Question: What appears to be the issue?
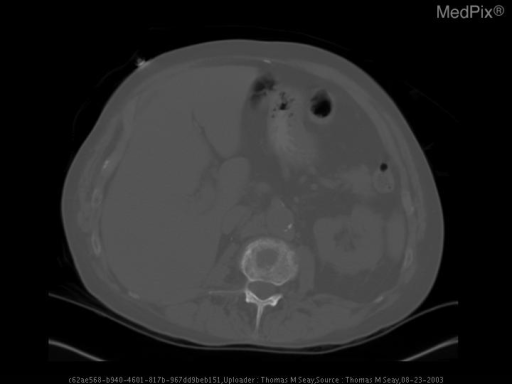
Answer: The findings suggest CT scan (without contrast due to renal insufficiency) revealed no evidence of intra-abdominal abscess, however the liver was found to harbor multiple lesions, biopsy of which revealed metastatic transitional cell carcinoma (figure 1). Additonally, a lytic lesion was found of the L2 vertebral body (figure 2). Because of the recurring fevers an Indium-111 tagged WBC study was requested (figures 3 and 4). After reviewing the indium scan results, the primary service relayed that the patient was also complaining of back pain. The differential diagnosis of the findings from the CT and Indium scan included possible discitis/vertebral osteomyelitis, and metastatic disease.

Subsequent MR (figure 5) of the lumbar spine demonstrates collapse of the L2 vertebral body, as well as heterogeneous marrow replacement. There was no surrounding fluid component. The discs did not demonstrate involvement with the process. There was marked gadolinium enhancement of the lesions within the vertebral body.. Noncontrast CT image of the upper abdomen windowed for bone demonstrates a central lytic lesion of the L2 vertebral body. The lesion is surrounded by trabeculae which appear moth eaten.. The patient might have a history of 74 year old male presenting with persistent low grade fevers. Previous history of cystoprostatectomy and right nephroureterectomy for transitional cell carcinoma of the bladder and right renal collecting system respectively..